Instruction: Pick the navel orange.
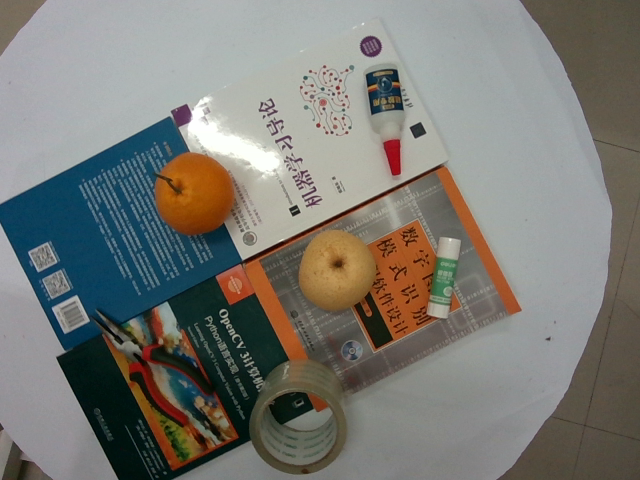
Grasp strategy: vertical